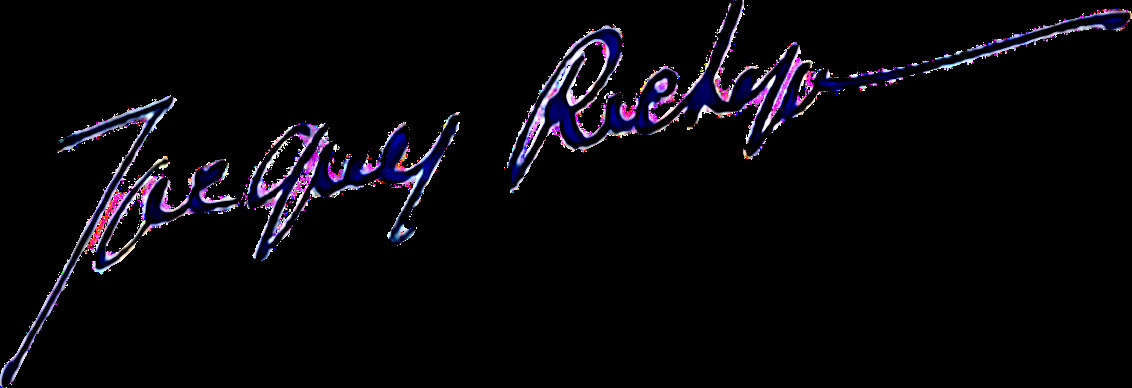
Signature of: jacques richepin